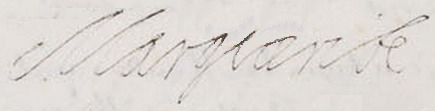
Signature of: marguerite of lorraine